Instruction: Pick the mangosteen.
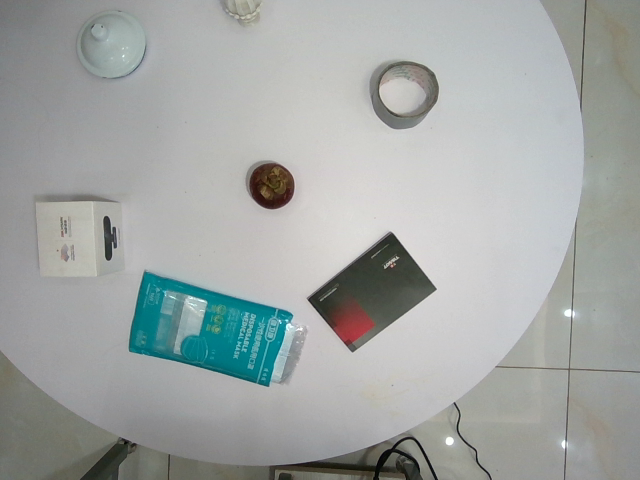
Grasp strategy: vertical